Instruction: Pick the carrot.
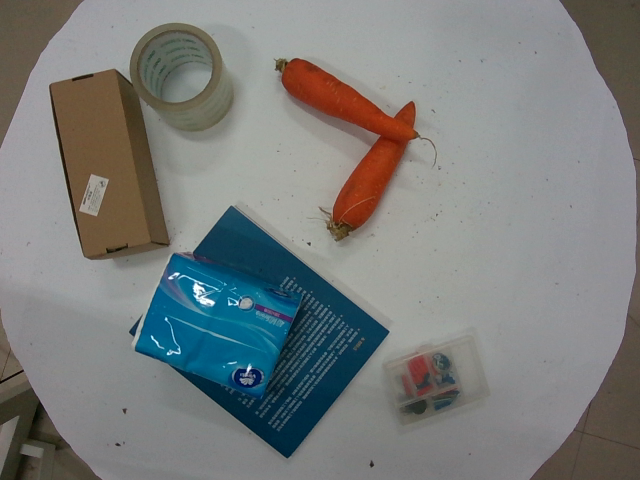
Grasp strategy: vertical